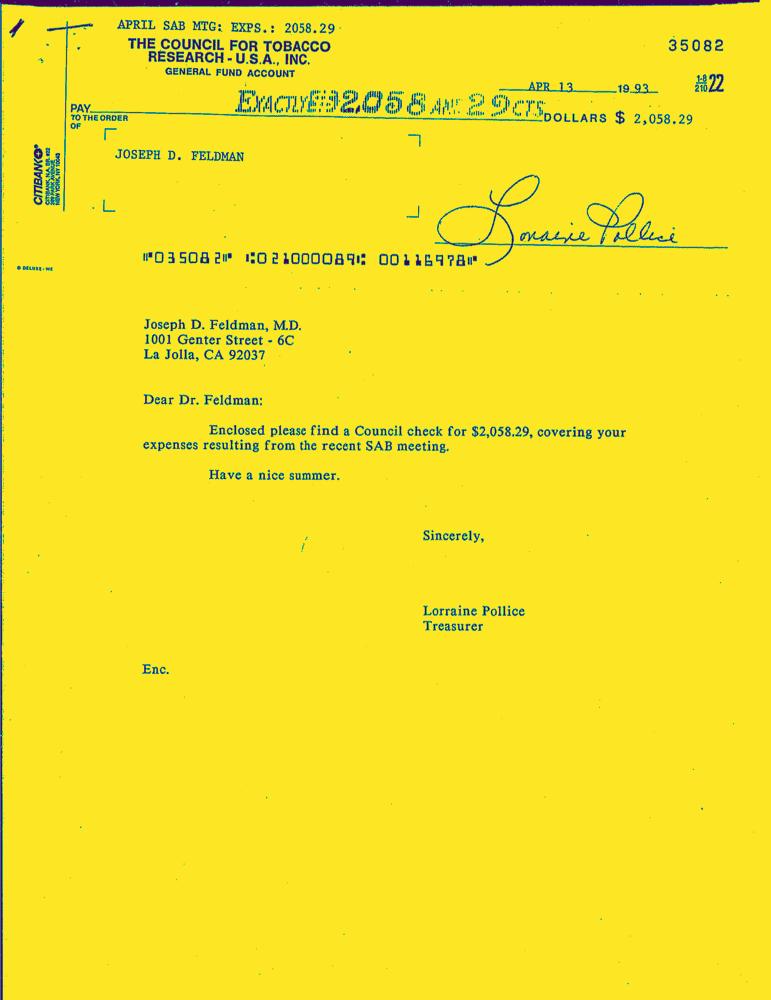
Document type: Letter-Doc